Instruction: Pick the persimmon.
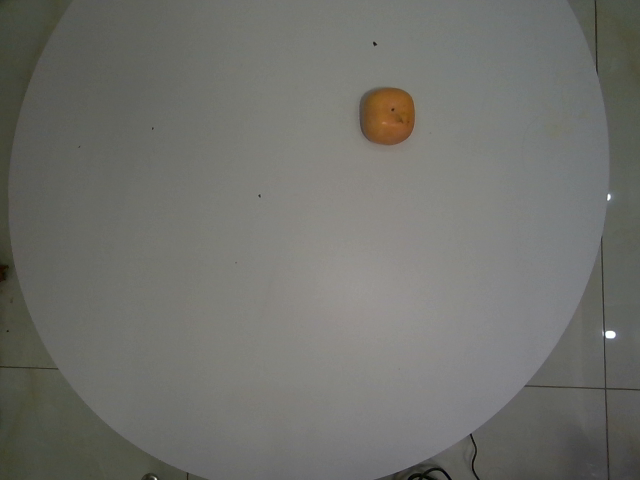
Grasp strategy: vertical